Question: How is the property described in the document?
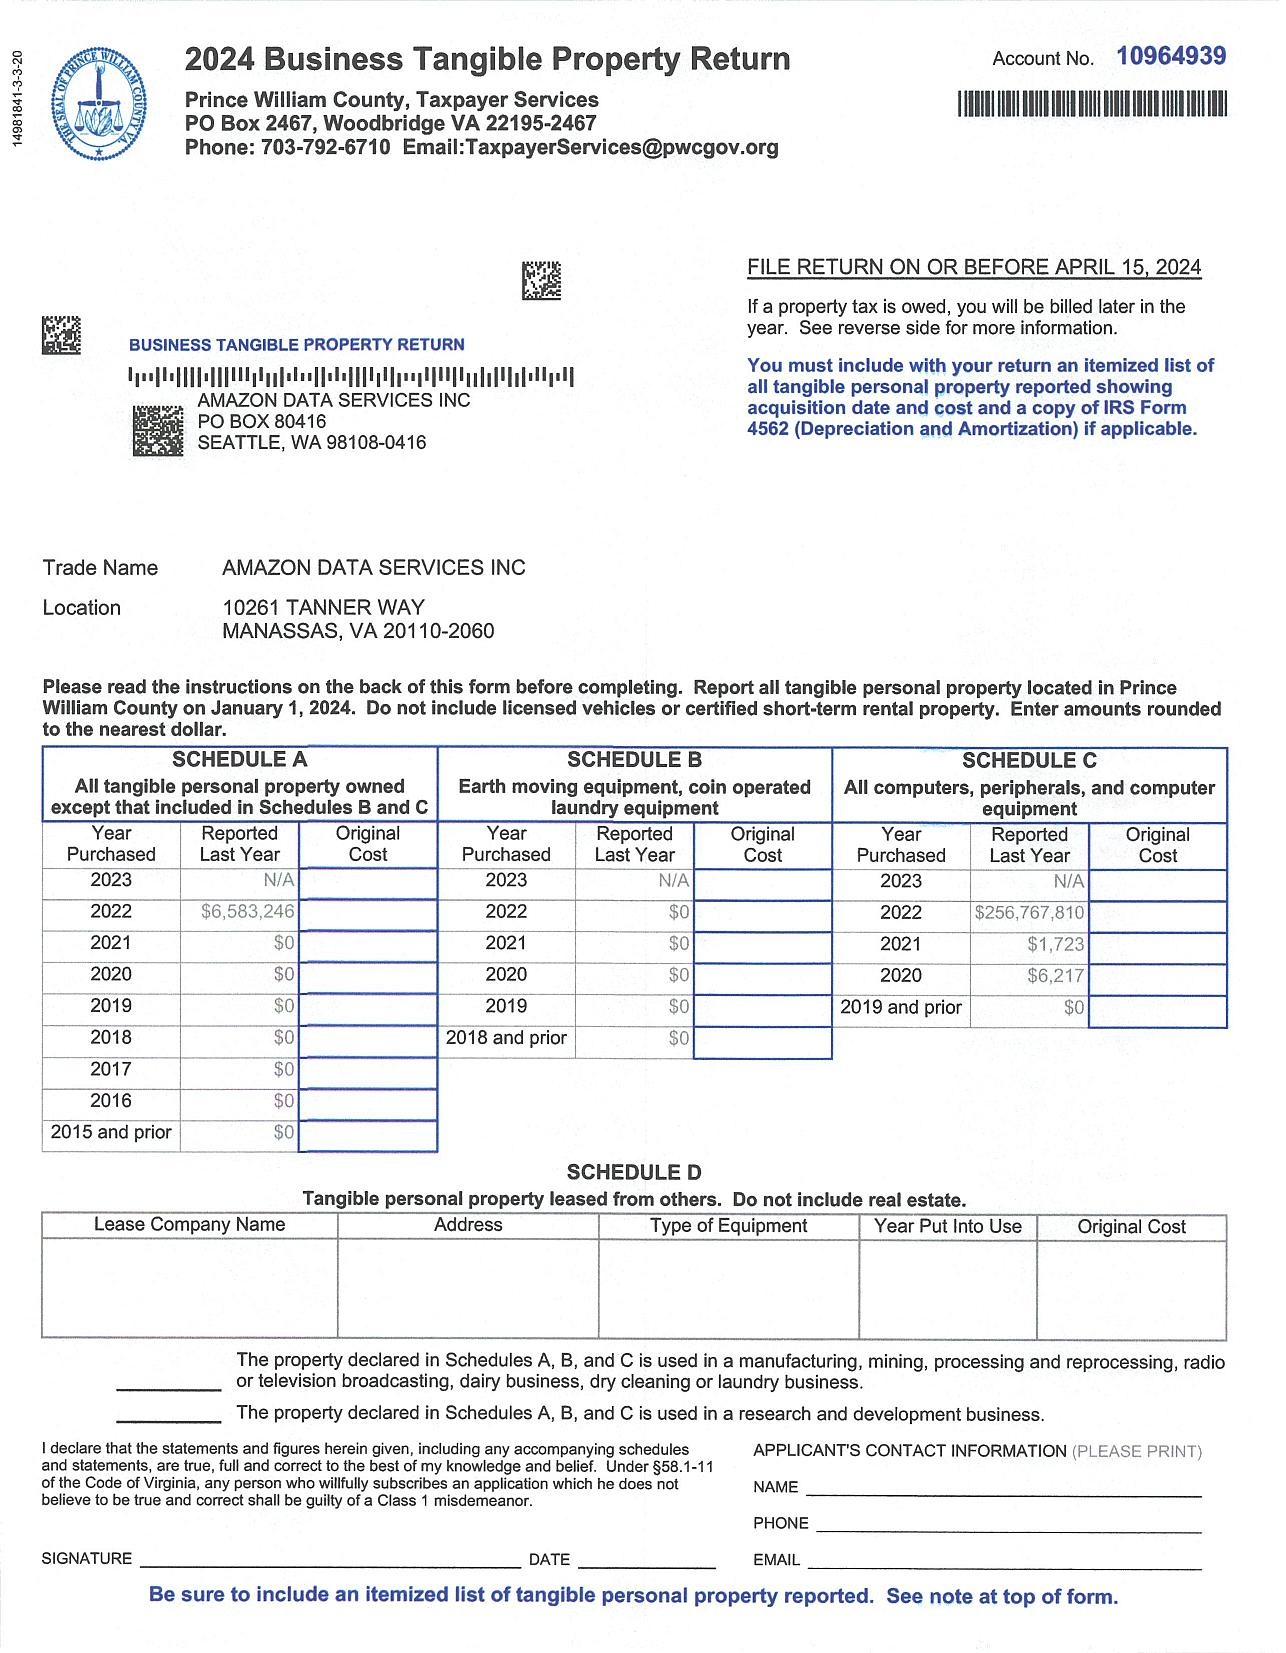
Answer: "Trade Name: AMAZON DATA SERVICES INC"